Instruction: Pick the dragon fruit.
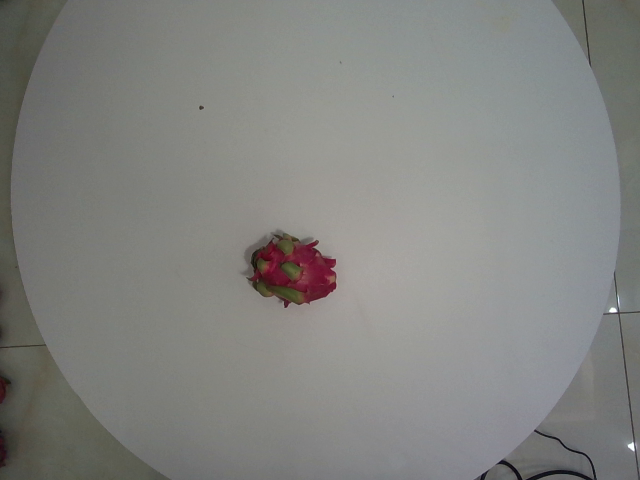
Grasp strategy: vertical